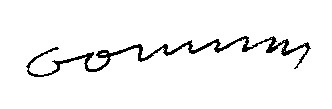
Signature of: guy ourisson